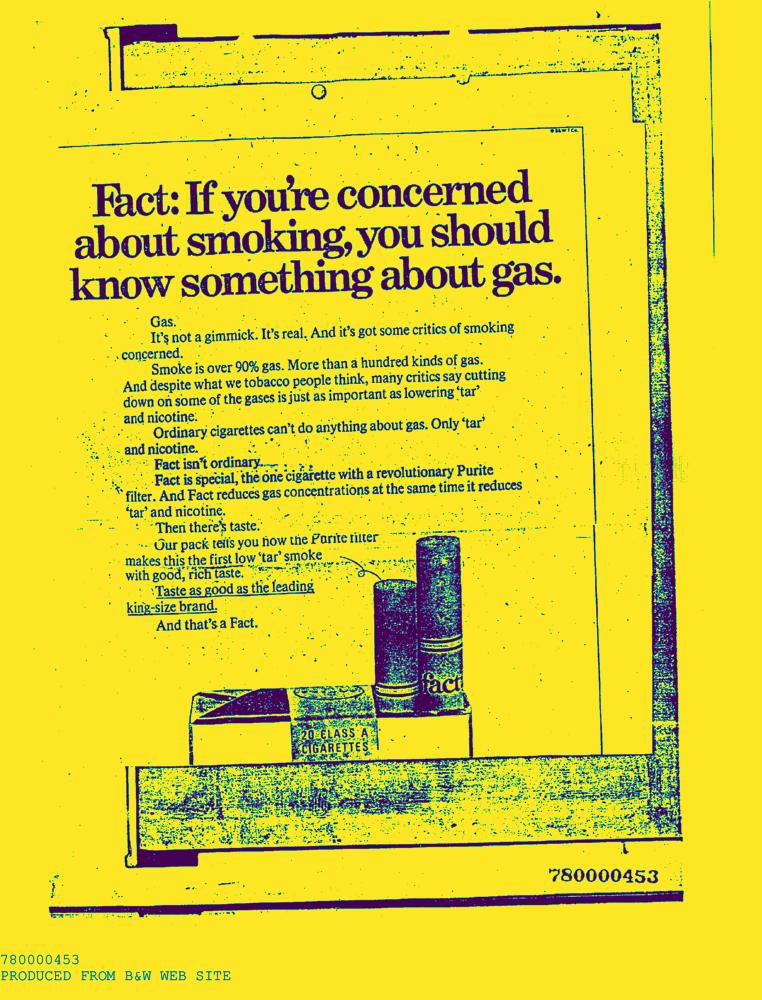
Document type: AD